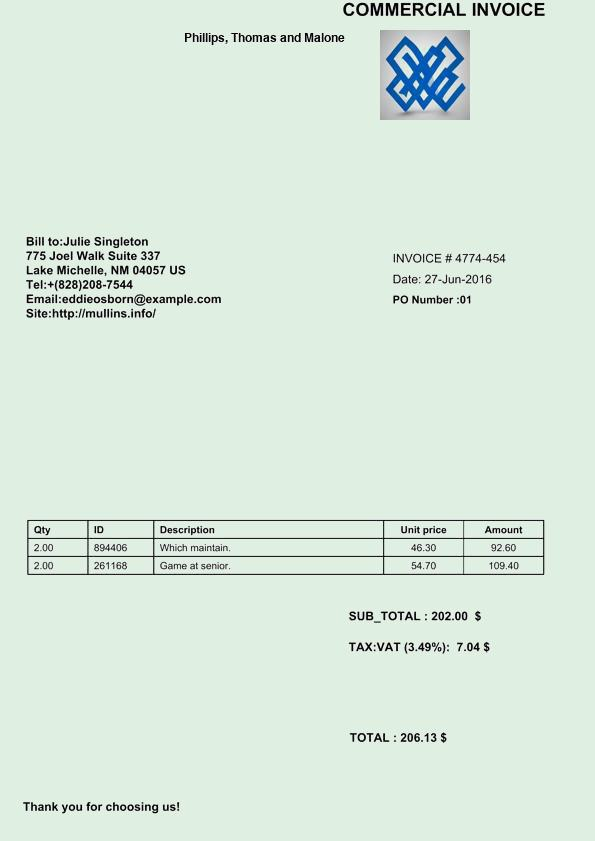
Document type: Invoice